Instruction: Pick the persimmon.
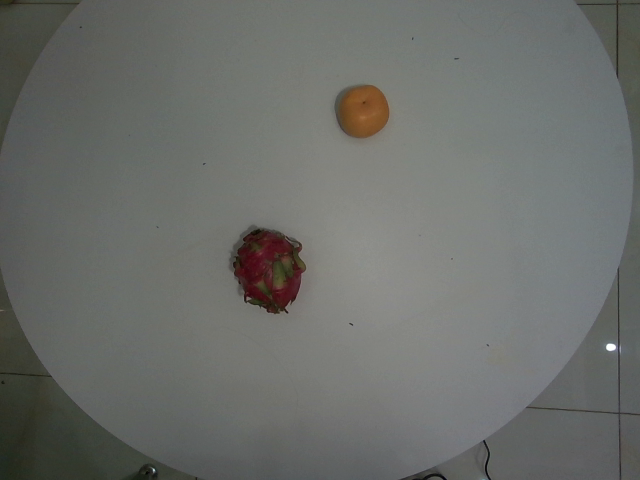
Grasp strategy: vertical